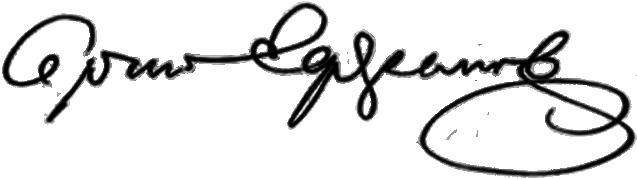
Signature of: serhiy yefremov